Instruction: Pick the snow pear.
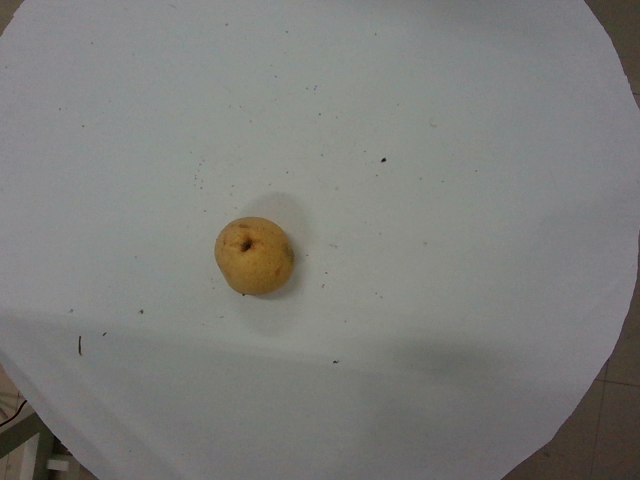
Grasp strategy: vertical